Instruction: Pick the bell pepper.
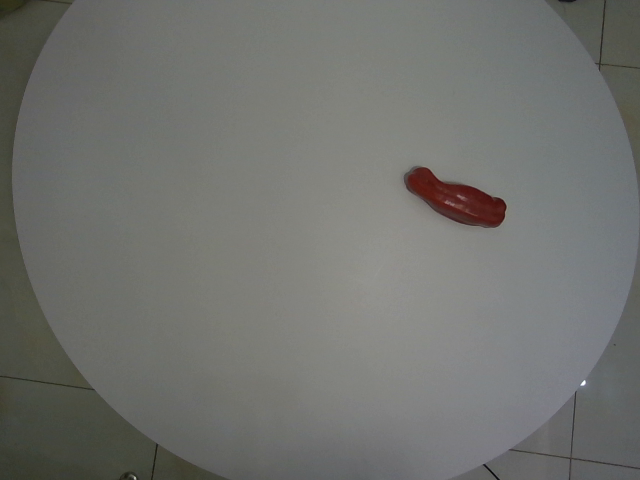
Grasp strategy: vertical